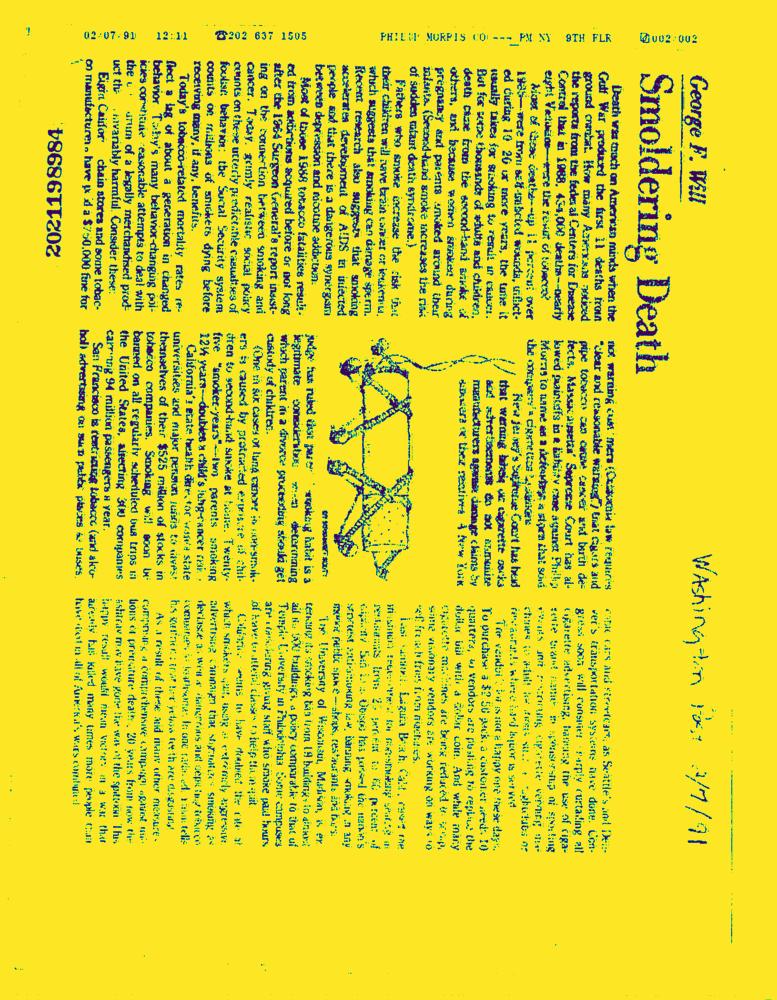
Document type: News-Article